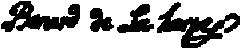
Signature of: bernard de la harpe